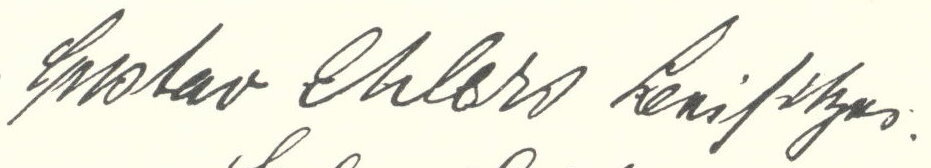
Signature of: gustav ehlers